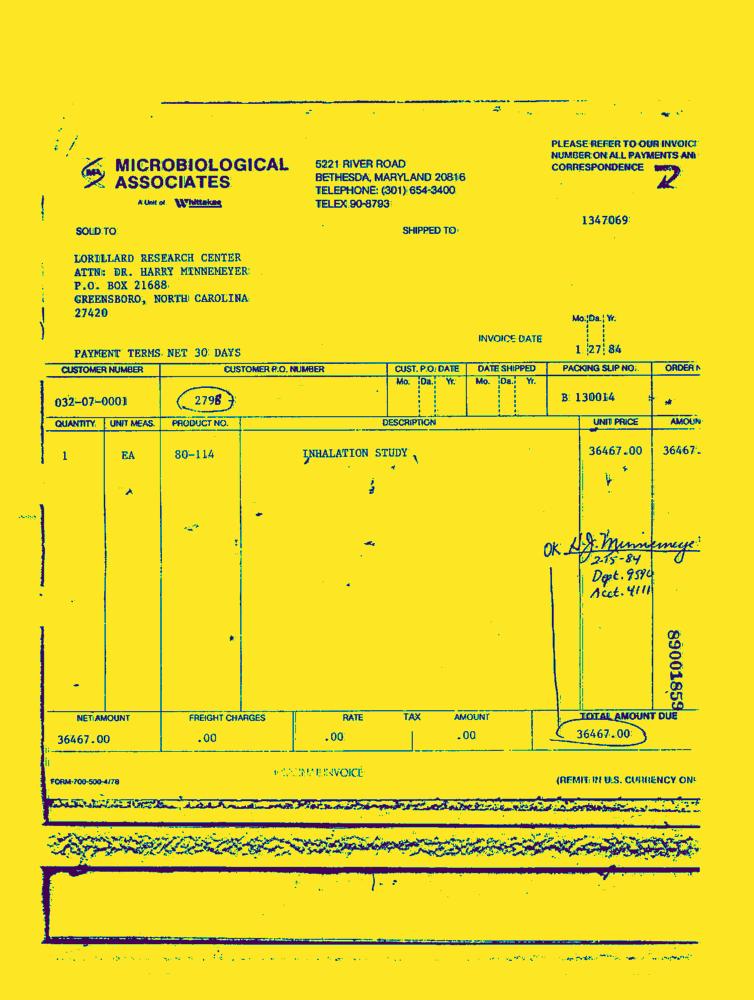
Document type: Invoice-Doc